Question: What is the main concern?
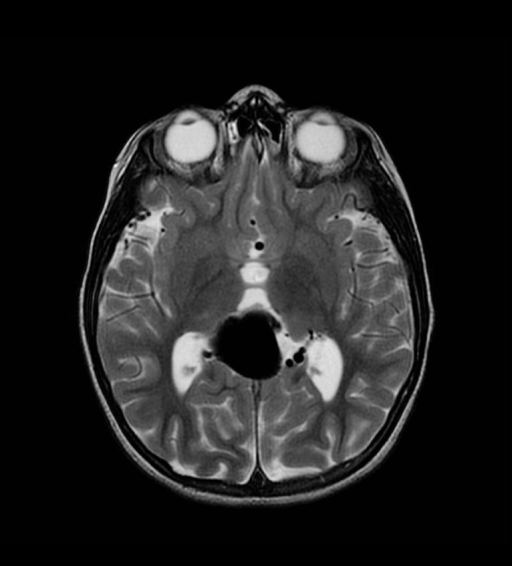
Answer: The findings suggest Chest radiograph demonstrates branching opacity in a bronchovascular distribution in the right middle lobe.
Review of prior imaging demonstrates presence of a Vein of Galen Malformation (VOM) with recent embolization treatment with Onyx. Multiple serpentine flow voids seen on MRI. Angiogram confirms shunting from multiple feeders into a dilated Vein of Galen, draining into an enlarged straight sinus.. Focal aneurysmal dilation in the region of the Vein of Galen. The patient might have a history of 8 yo girl for follow-up of after embolization of Vein of Galen Aneurysm with Onyx.  A Chest X-ray was ordered to confirm endotracheal tube placement following an uneventful post-operative course..